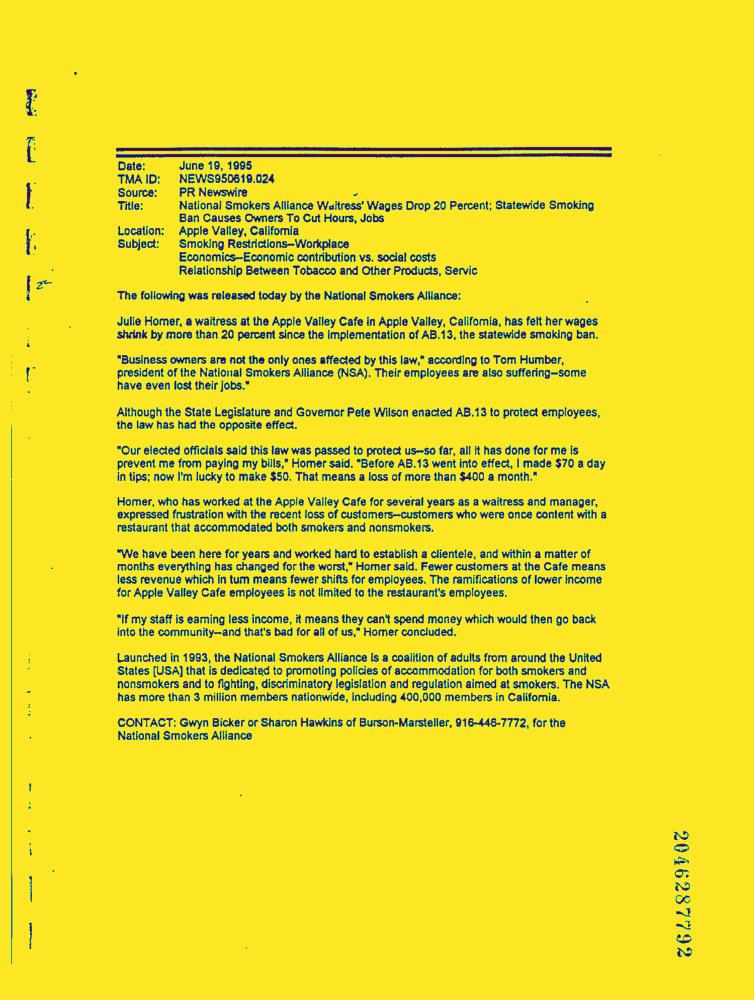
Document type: News-Article